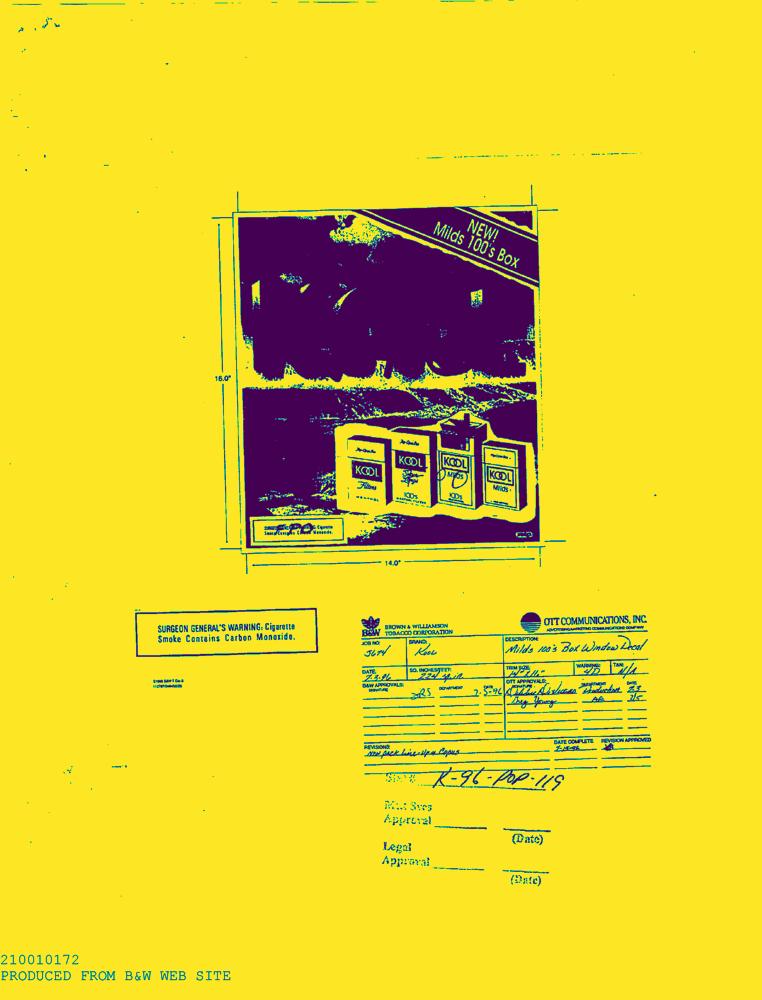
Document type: AD